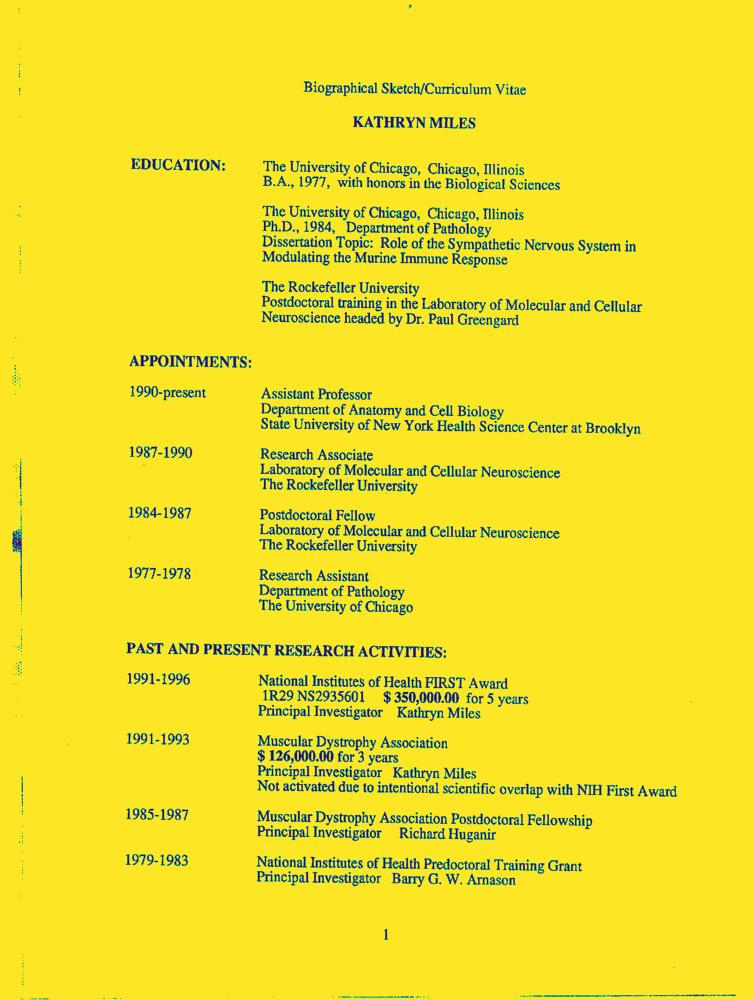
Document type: Resume-Doc